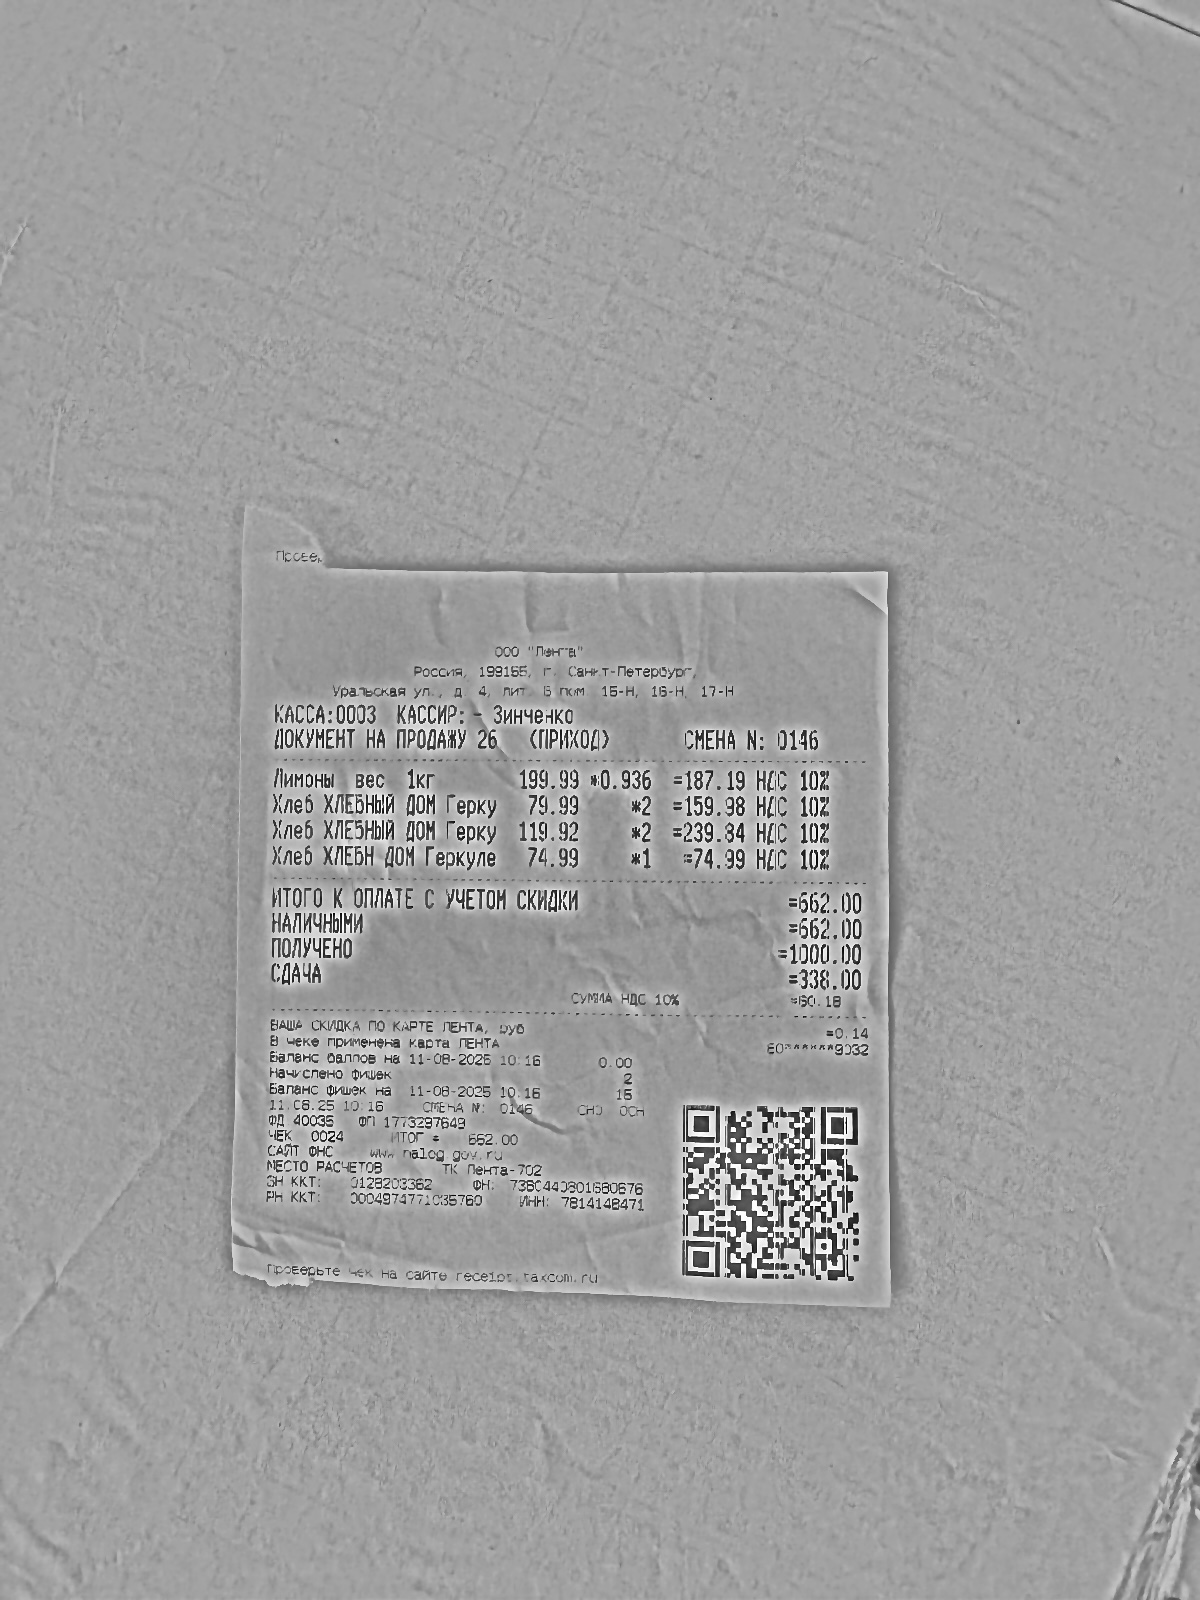
Продавец: ООО "Лента"
ИНН: 7814148471
Дата: 11.08.25
Товары: Лимоны вес 1кг; Хлеб ХЛЕБНЫЙ ДОМ Герку; Хлеб ХЛЕБНЫЙ ДОМ Герку; Хлеб ХЛЕБНЫЙ ДОМ Геркуле
Количество: 0.936; 2; 2; 1
Цена: 199.99; 79.99; 119.92; 74.99
Сумма: 187.19; 159.98; 239.84; 74.99
Итого: 662.00